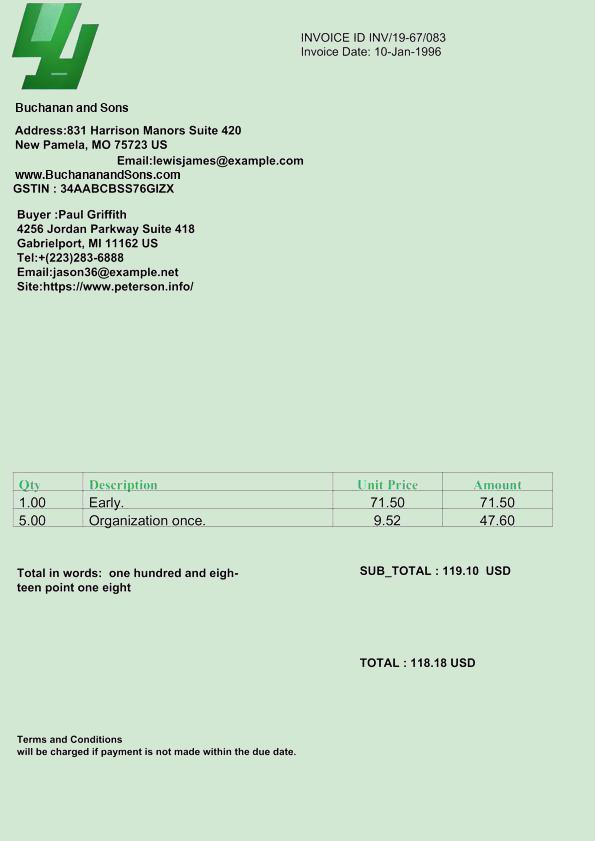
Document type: Invoice